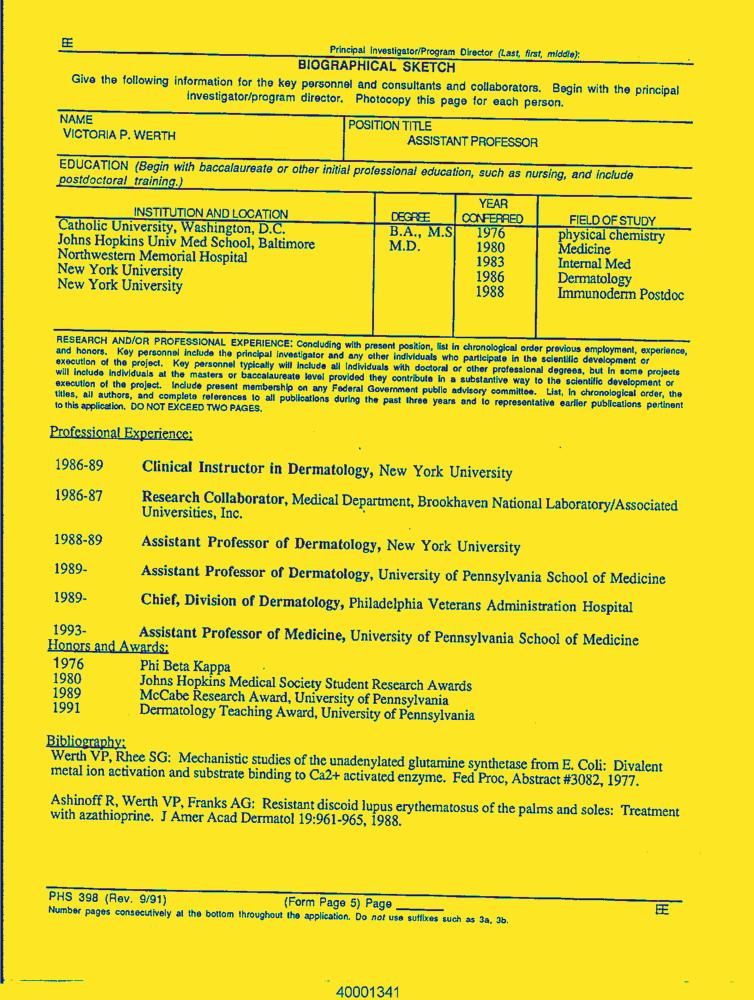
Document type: Resume-Doc